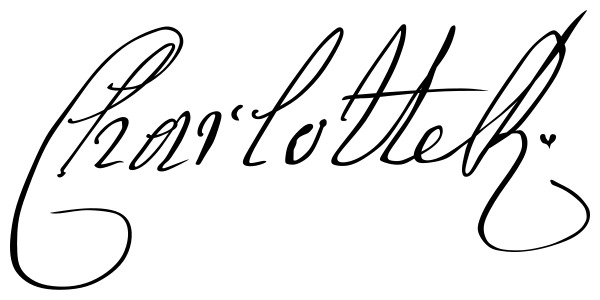
Signature of: charlotte of mecklenburg strelitz